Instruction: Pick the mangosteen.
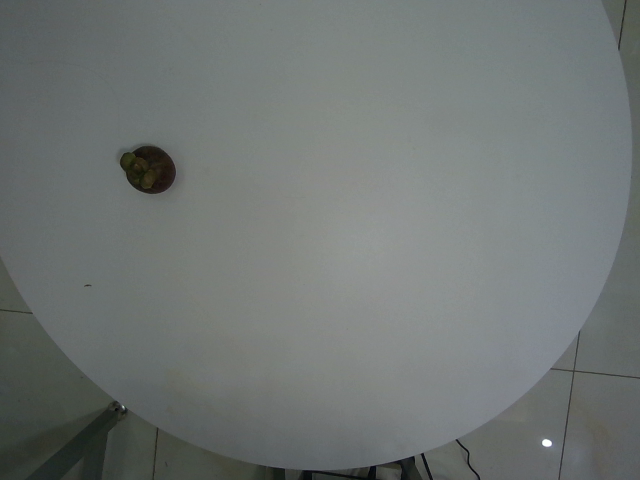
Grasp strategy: vertical